Question: What is the name of the tenant mentioned in the document?
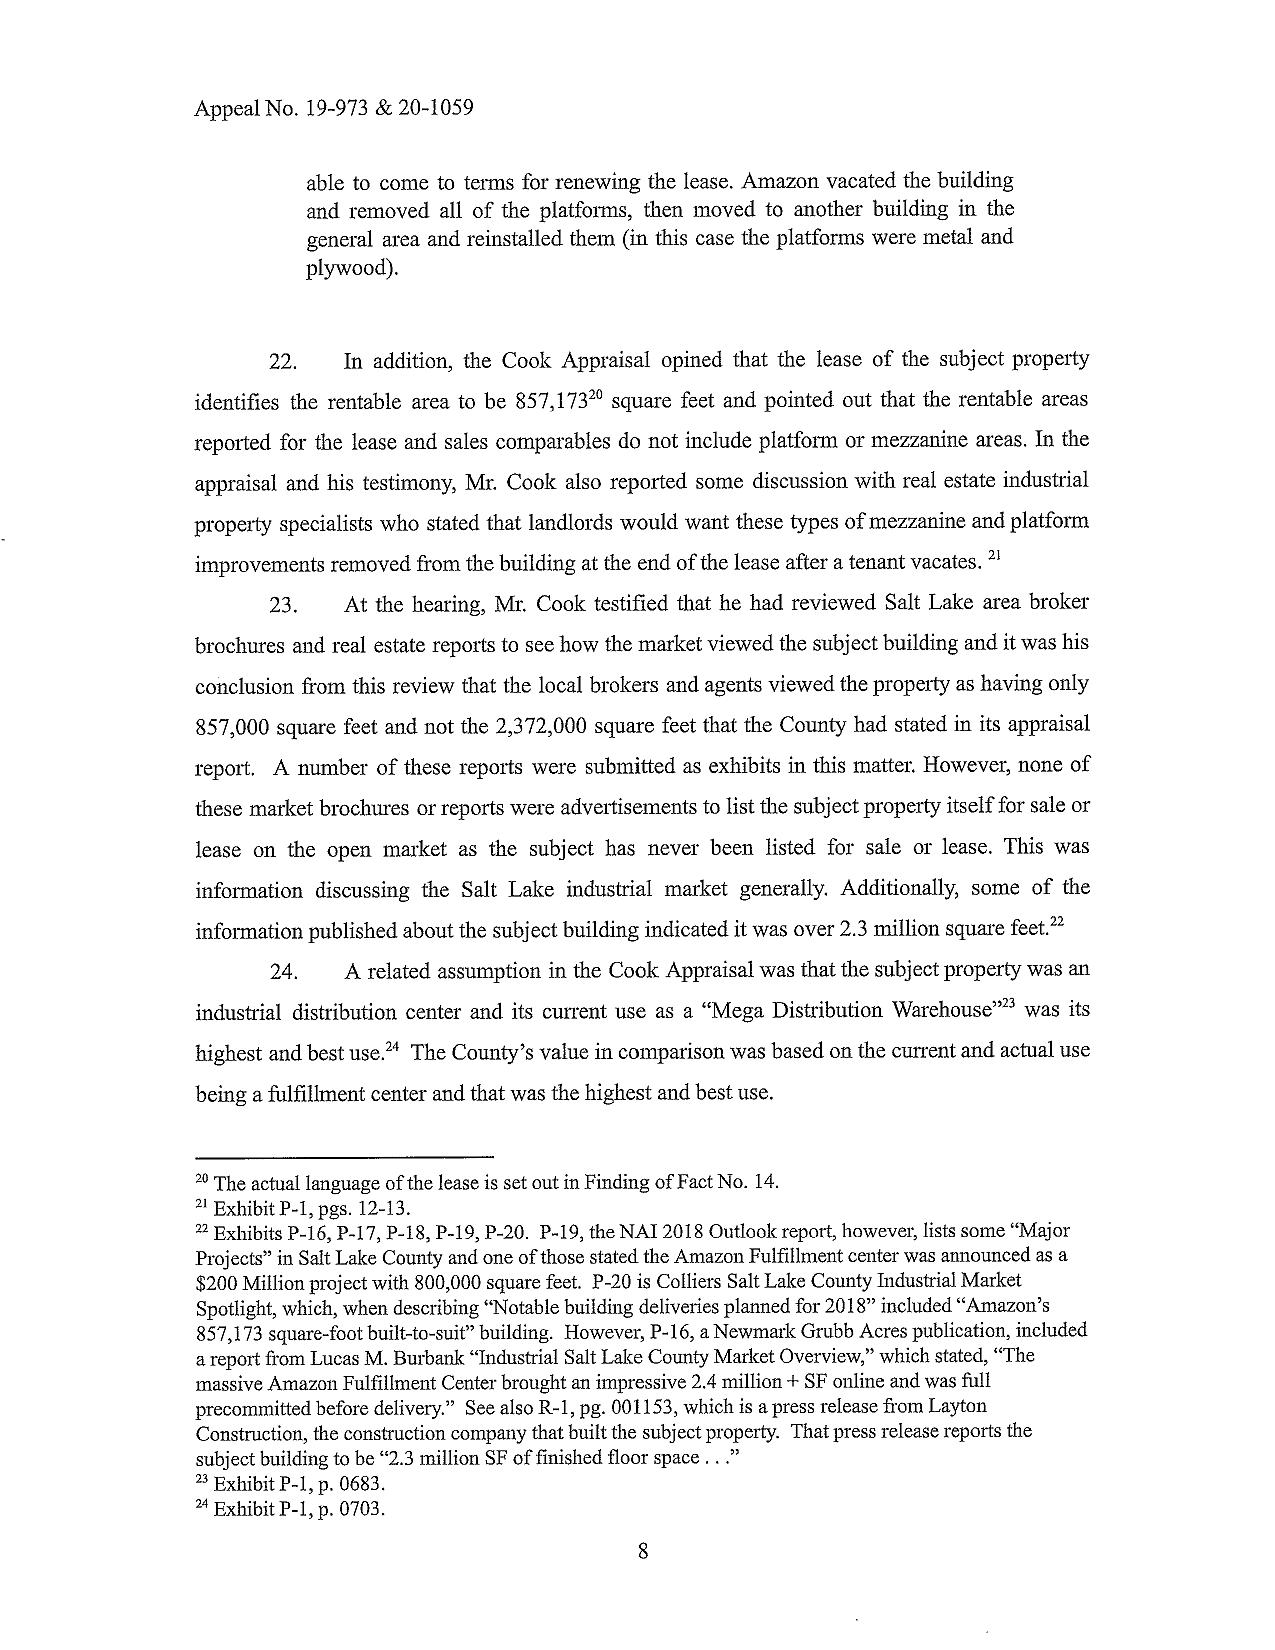
Answer: "Amazon"